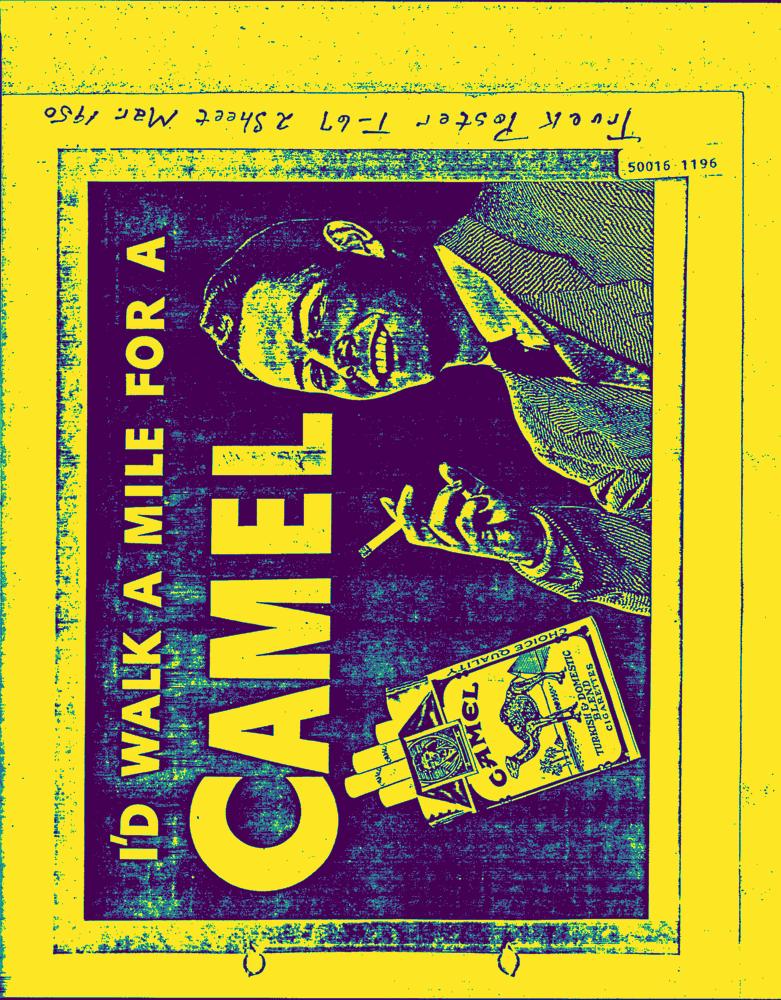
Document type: AD